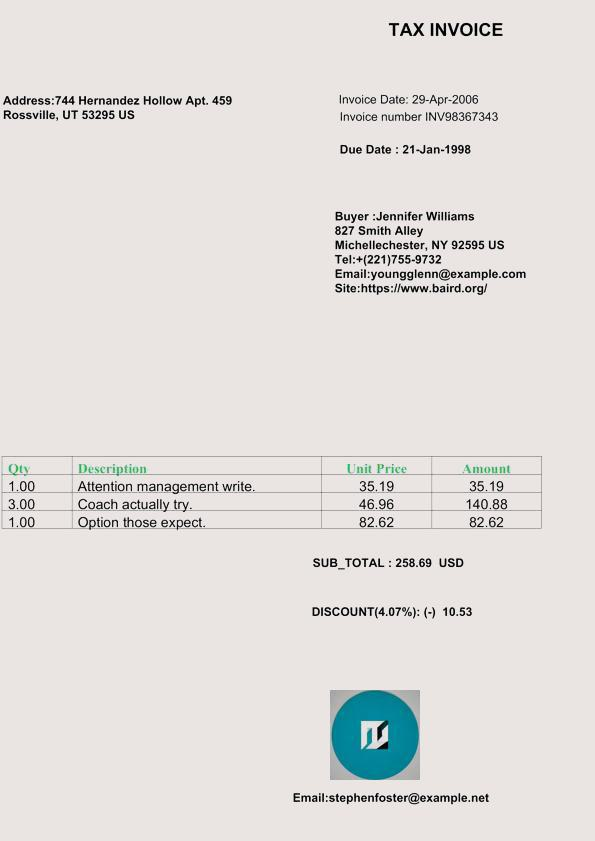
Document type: Invoice